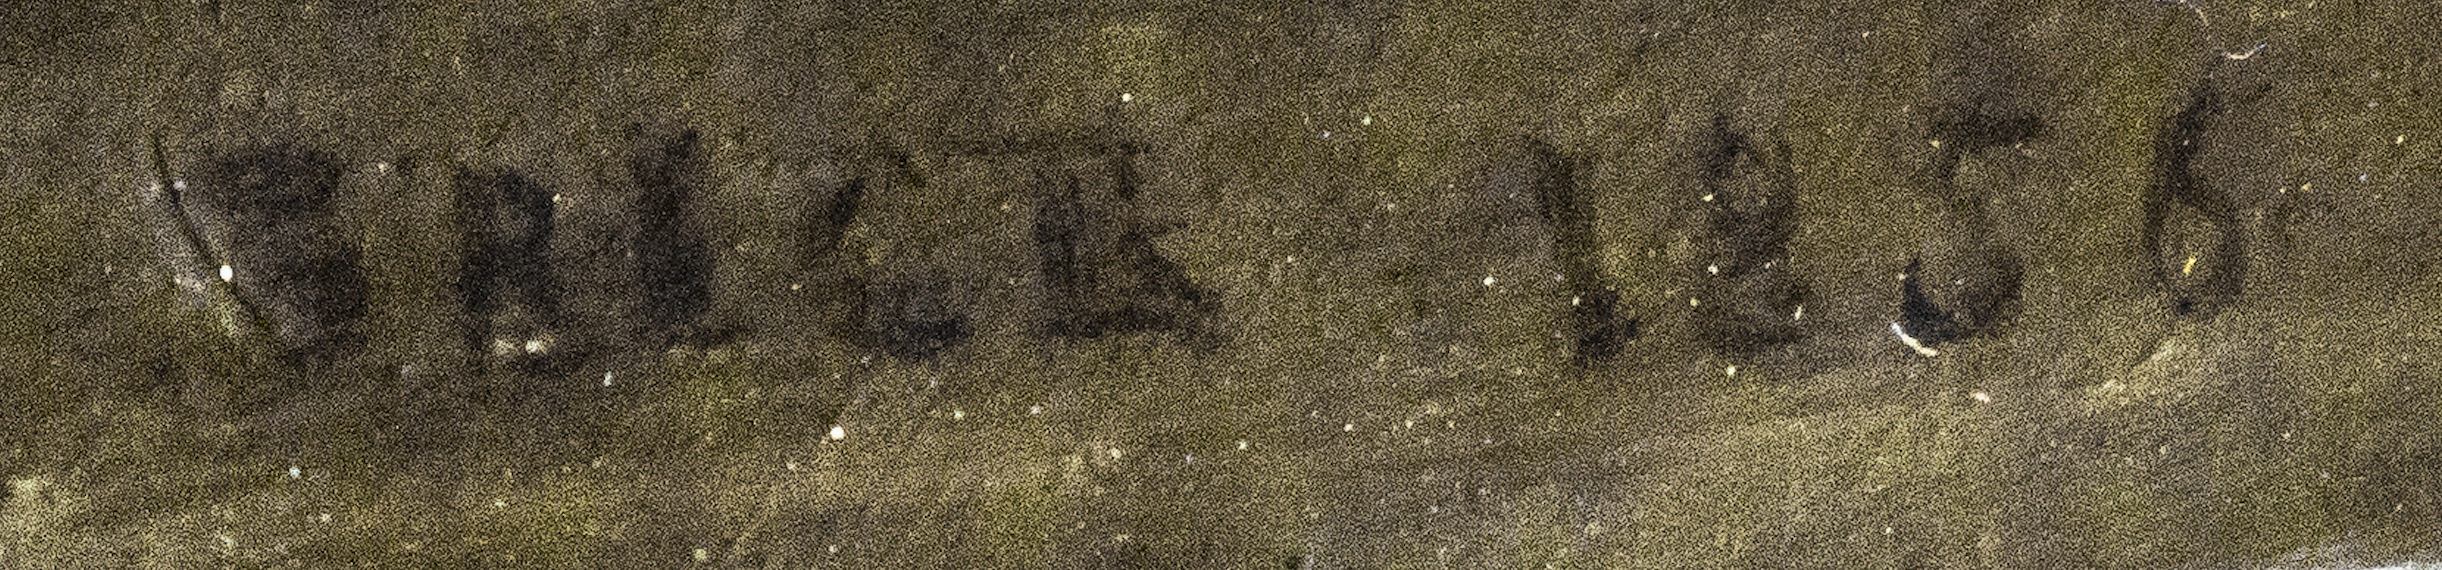
Signature of: ignace brice